Question: What type of tax is indicated in the document, personal property or real estate?
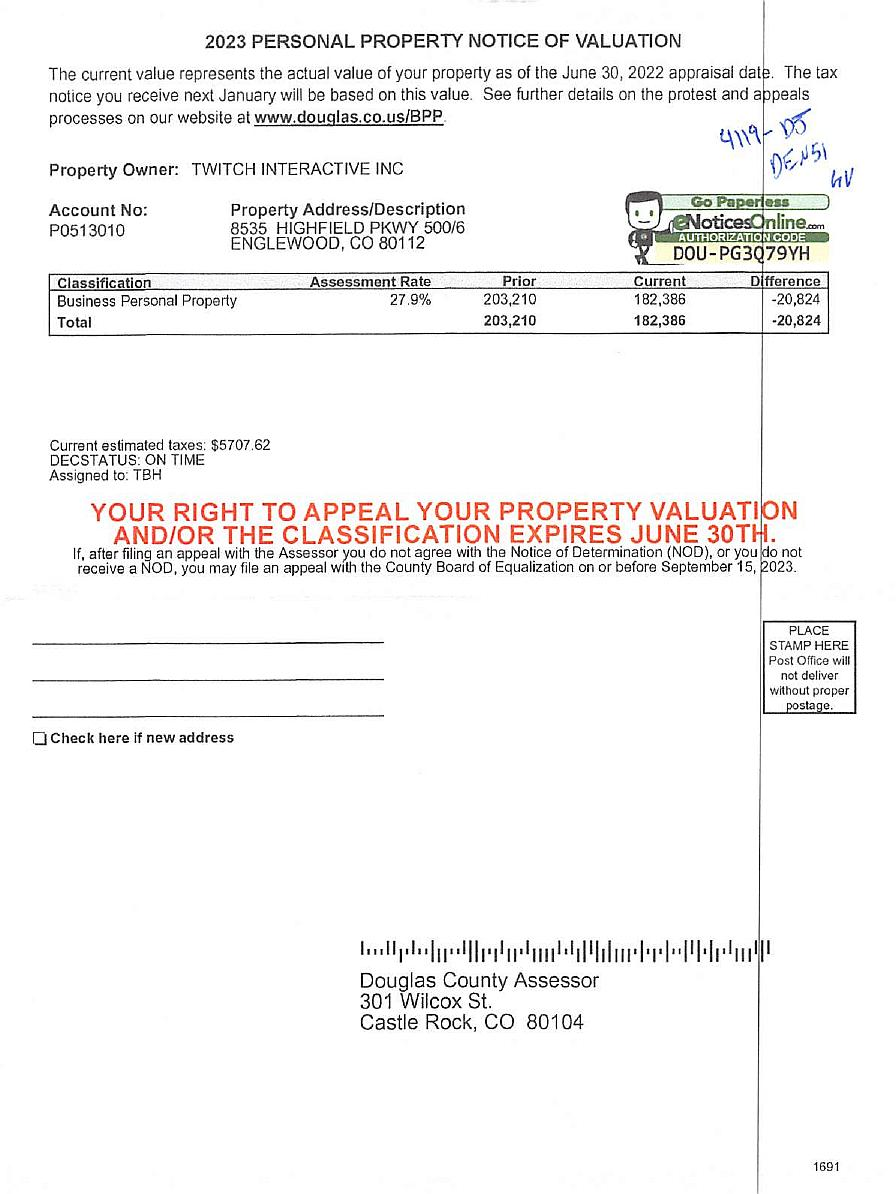
Answer: "Personal Property"